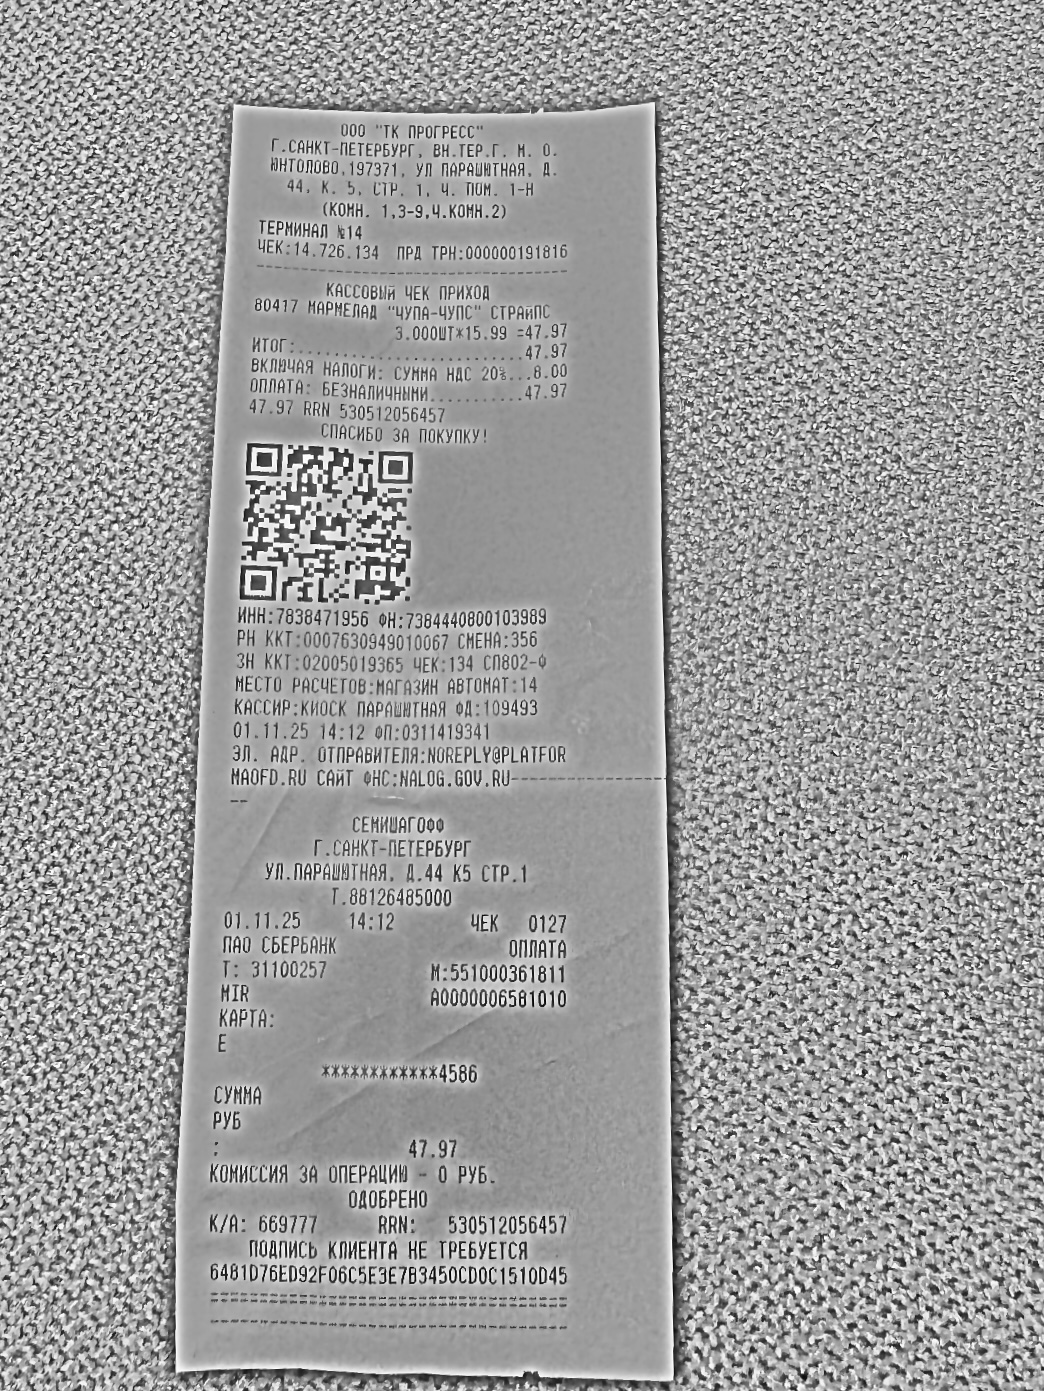
Продавец: ООО "ТК ПРОГРЕСС"
ИНН: 7838471956
Дата: 01.11.25
Товары: 80417 МАРМЕЛАД "ЧУПА-ЧУПС" СТРАЙПС
Количество: 3.000
Цена: 15.99
Сумма: 47.97
Итого: 47.97